Question: What is the address or location of the property listed in the document?
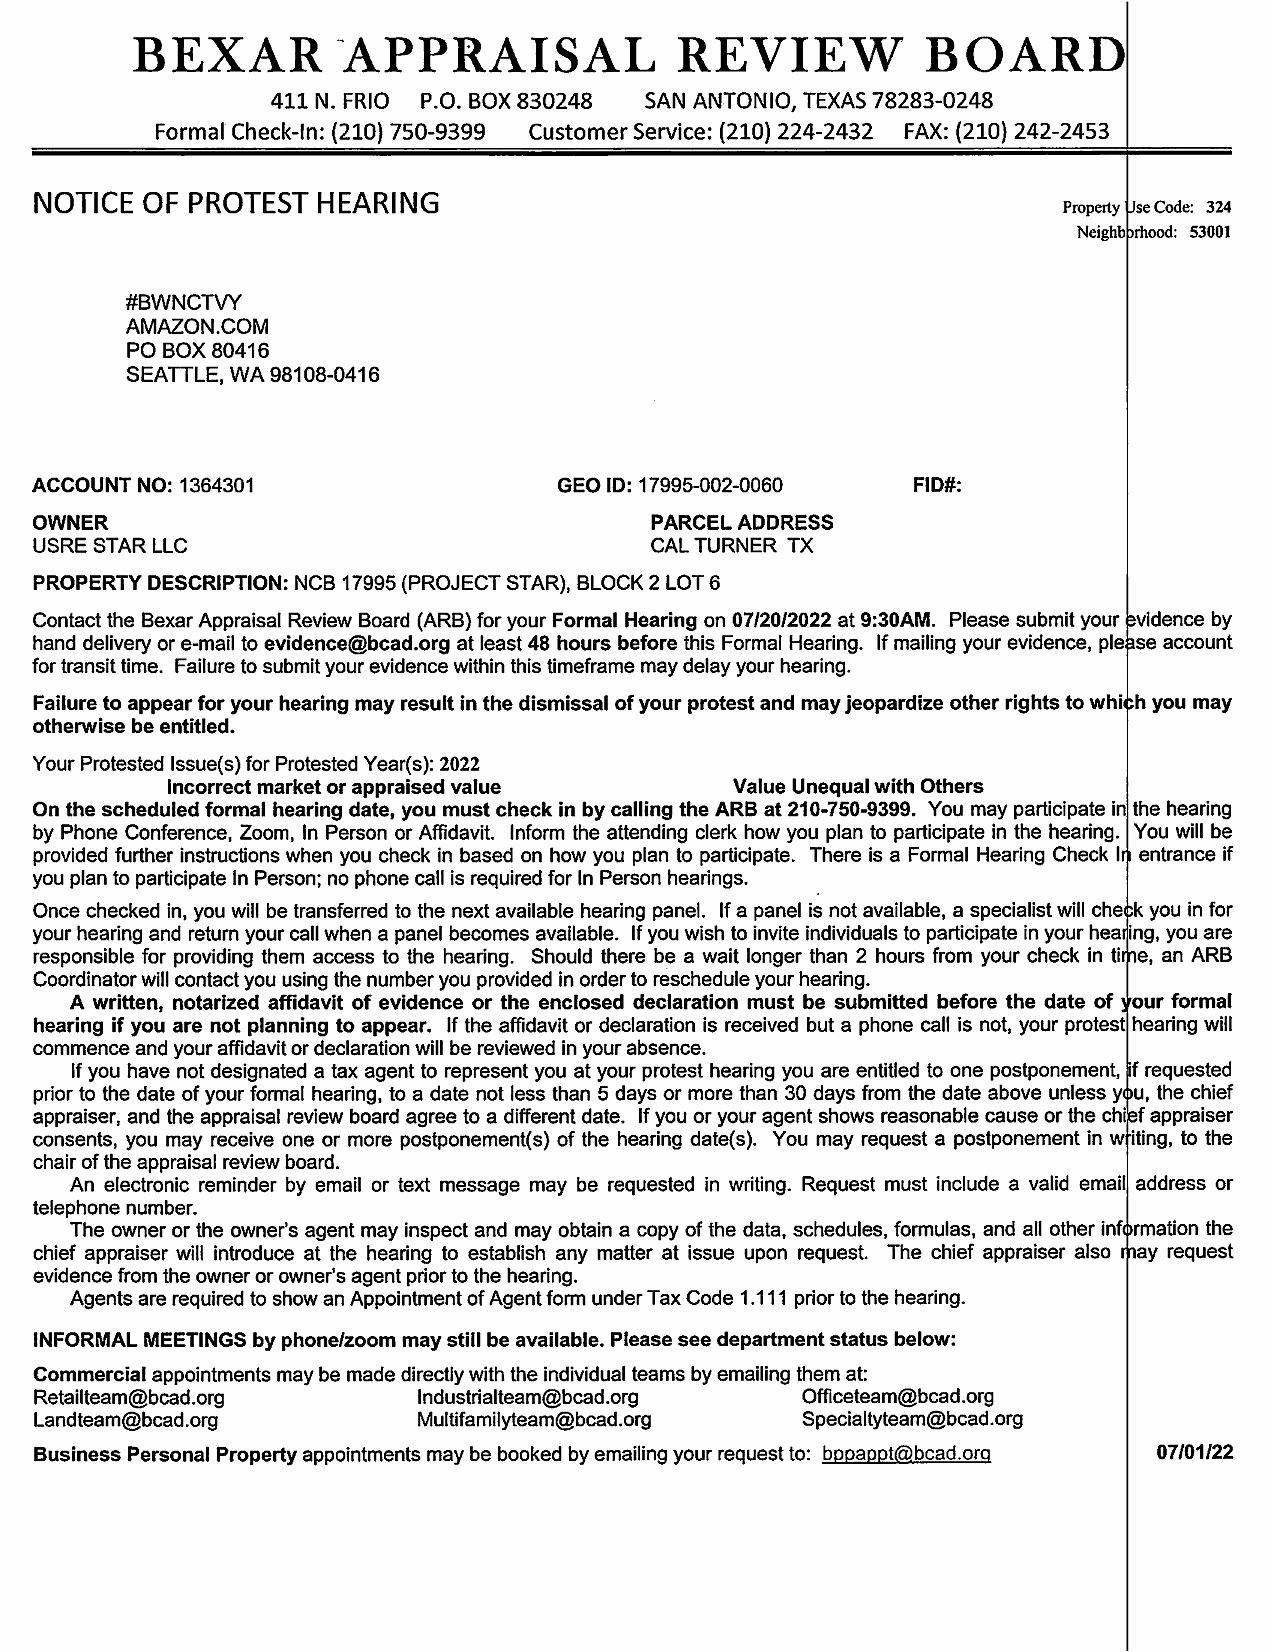
Answer: "CAL TURNER TX"